Question: Talk about the condition:
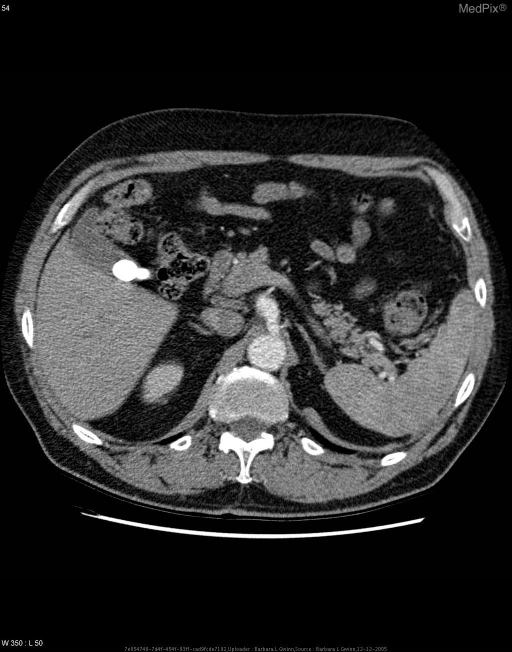
Answer: The disease is discussed as: Celiac artery aneurysms are usually caused by atherosclerosis. Infection and trauma are also reported etiologies. While these aneurysms are considered quite rare, they may present with vague abdominal pain, as in this case, or merely as an incidental finding. In most cases surgery is the desired treatment to avoid rupture or thrombosis.